Patient: Male, age 53
A 53-year-old man presented to our hospital with a 4-month history of cough and polypnea for 2 months. He was a former smoker and consumed 30 cigarettes daily for 40 years, and no particular personal or family medical history was reported. Physical examination showed stable vital signs, including blood pressure of 126/86 mmHg, pulse rate of 92 beats/min, respiratory rate of 20/min, and temperature of 36.4  C. Weakened breathing sounds were detected in the right lung. Cytokeratin fragment (CYFRA) 21-1 was elevated to 4.62 ng/mL, while other laboratory parameters were unremarkable. Bacteriology of sputum was negative for tubercle bacilli. The chest CT at admission showed a 5.9cmx3.9cm-sized lobular mass in the right hilar region with an irregular margin. The contrast-enhanced CT demonstrated heterogeneous enhancement of the mass, without necrosis or cavity, but with a contiguous tracheobronchial stenosis in the right upper-middle lobe. Adenopathy in the right hilar and mediastinum region was observed. Lesions did not demonstrate any cavitary, fiber, strips, and calcified shadow changes (Figure 1). Besides, distant metastasis was not found by an enhanced head magnetic resonance imaging, an enhanced abdominal CT and a full-body bone scan.
The patient underwent the TBLB in the hilar region, which showed that the mucosa in the right main bronchus swelled, and the right upper bronchial linear narrowed. When the tracheoscopy passed through the right middle bronchus, the mass in the hilar region was seen to invading the carina tracheal tube and easily to bleed when touched. Pathologic results by the TBLB revealed the mass in the right hilar region as chronic inflammation with necrosis, and the DNA fragment of Mycobacterium tuberculosis (Mtb) was found in the specimen (Figure 2). Considering that the patient had no history of tuberculosis and the CT scan showed no features of obsolete tuberculosis, the patient was diagnosed with TB. However, the CT and the TBLB findings still indicated highly possibility of coexisting lung cancer. Thus, the patient received a CT-guided percutaneous lung biopsy at the periphery of the same mass (Figure 3). The pathology showed a poorly differentiated squamous cell carcinoma (Figure 2).
Thus, the final main diagnosis was squamous cell lung cancer (cT4N2M0, stage IIIB). The second diagnosis was pulmonary TB. The patient was then suggested to start anti-TB treatment and assess chemotherapy with a readmission after anti-TB therapy for more than two weeks. Meanwhile, genetic testing for lung cancer was also recommended to conduct for the further evaluation of possible targeted drug therapy. Unfortunately, the patient was discharged after diagnosed with lung squamous cell carcinoma in consideration of medical expenses and poor prognosis. No more data was collected, and the patient died 6 months later in the telephone return visit.
Keywords: case report, pulmonary tuberculosis, squamous cell carcinoma
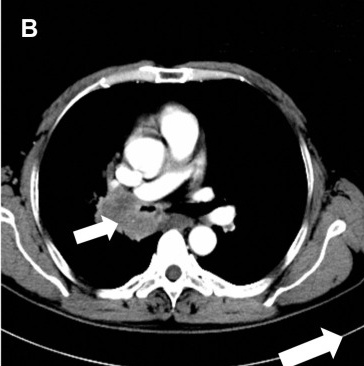
Image caption: CT-guided percutaneous lung biopsy. The second specimen was obtained at the peripheral site of the mass.